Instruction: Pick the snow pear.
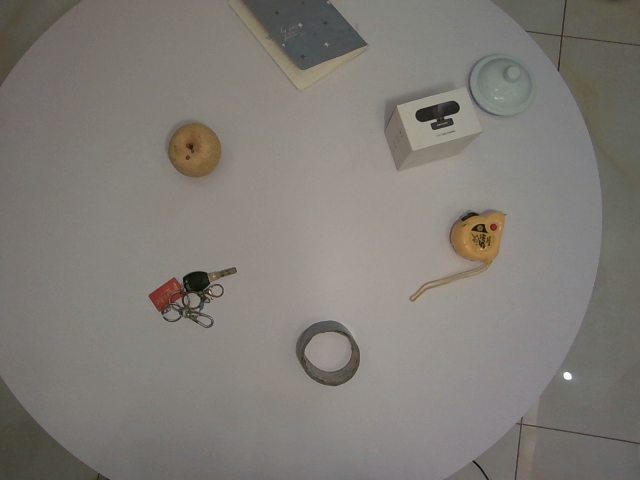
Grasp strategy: vertical